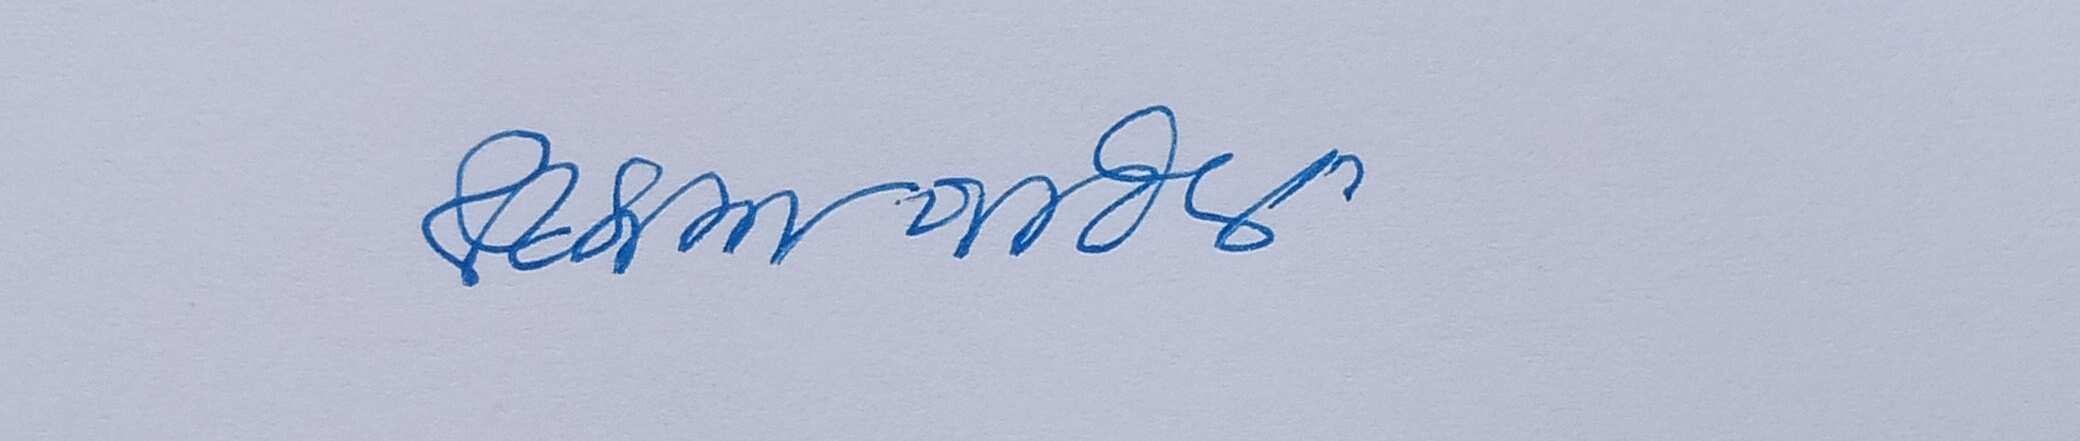
Signature of: ramesh pathak